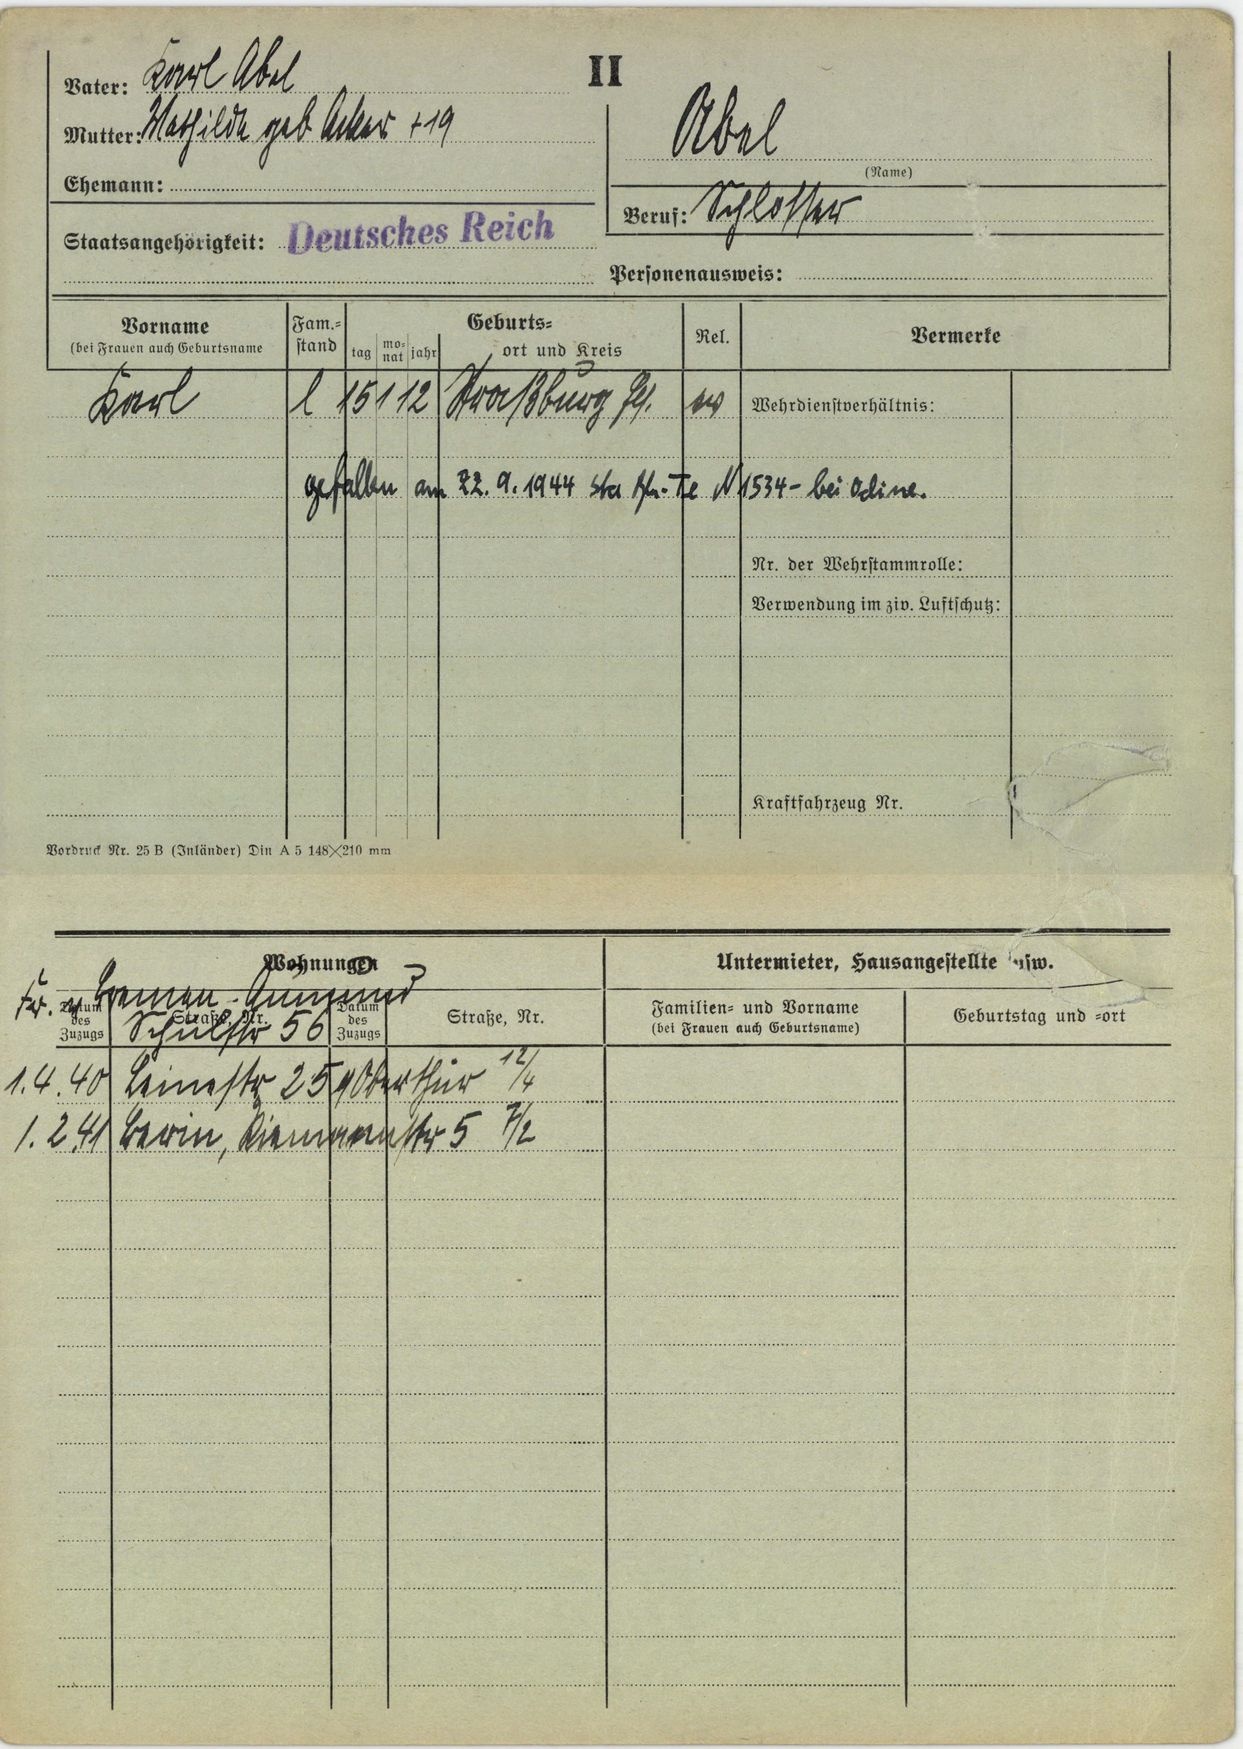
Abel